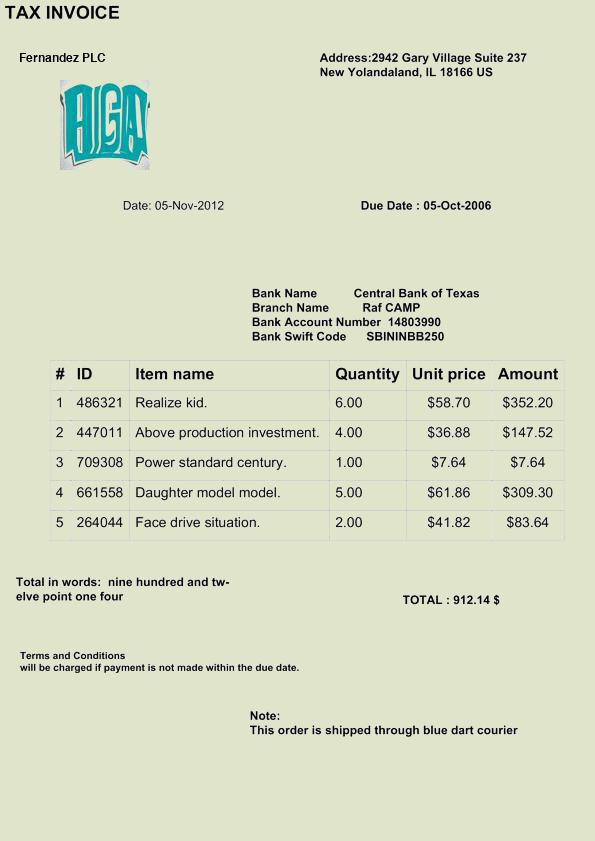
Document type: Invoice